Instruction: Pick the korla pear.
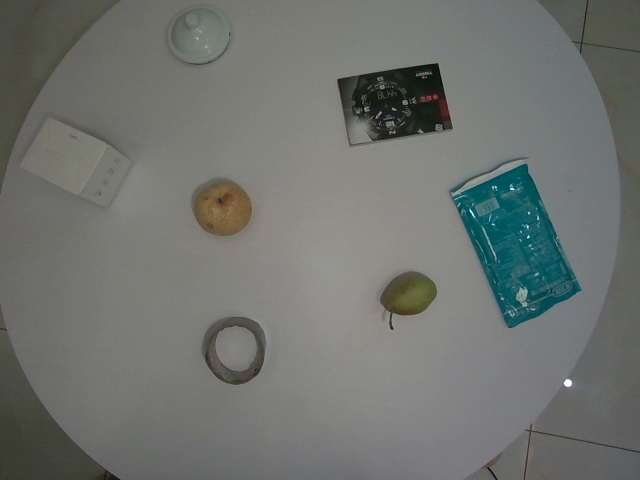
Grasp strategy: vertical